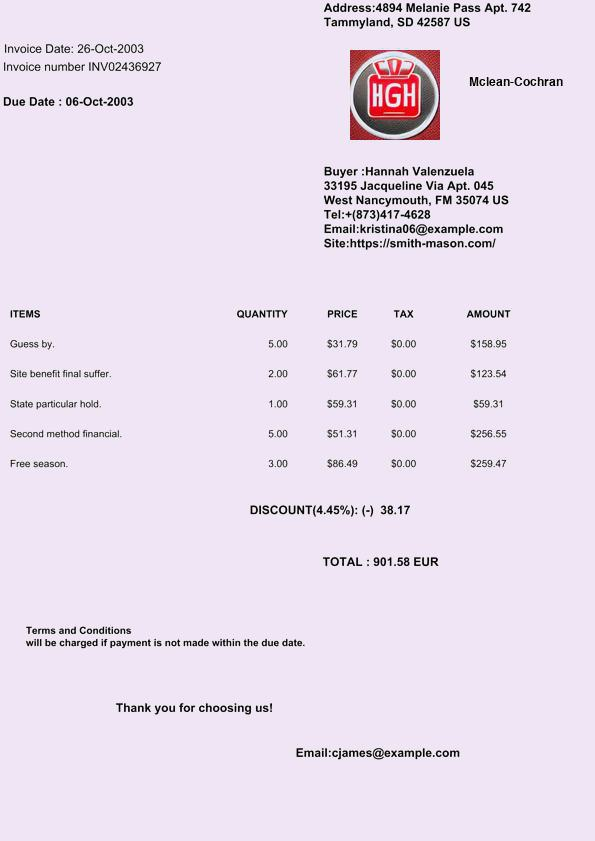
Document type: Invoice